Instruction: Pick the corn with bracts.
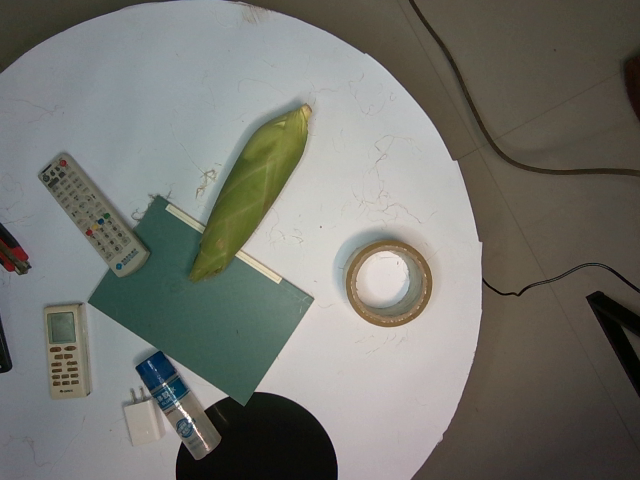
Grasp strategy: vertical